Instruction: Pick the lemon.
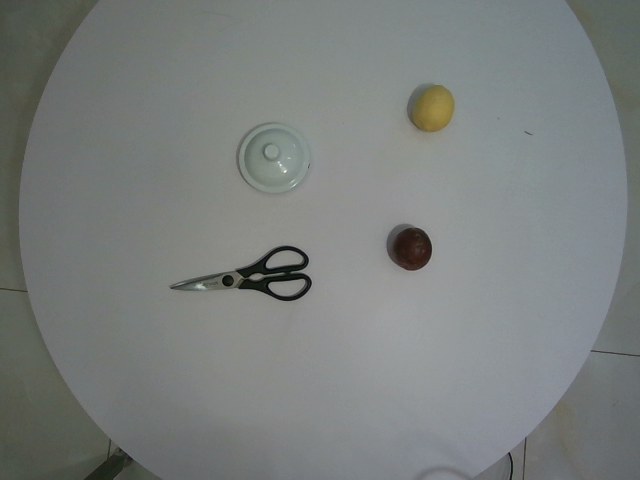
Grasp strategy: vertical